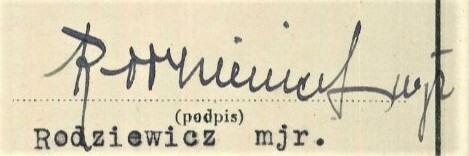
Signature of: franciszek rodziewicz